Question: How does the patient history play a role?
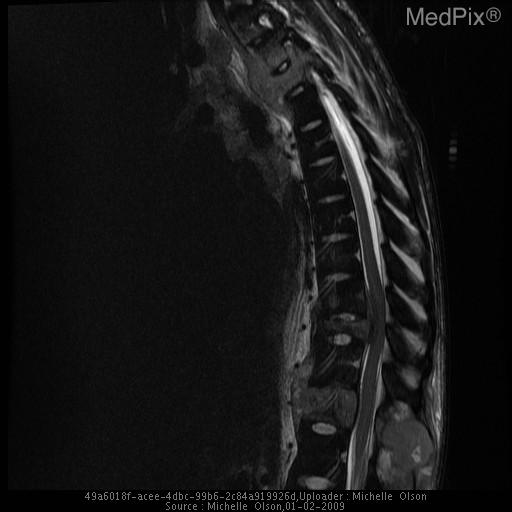
Answer: The patient's history of The patient is a 23 year old man who presented with four weeks of persistent mid back pain. He received pain medications with minimal relief. His pain gradually worsened over three months to involve his left leg and hip. The patient had associated fevers, weight loss, night sweats, fatigue, and intermittent abdominal pain. is key in understanding the case.